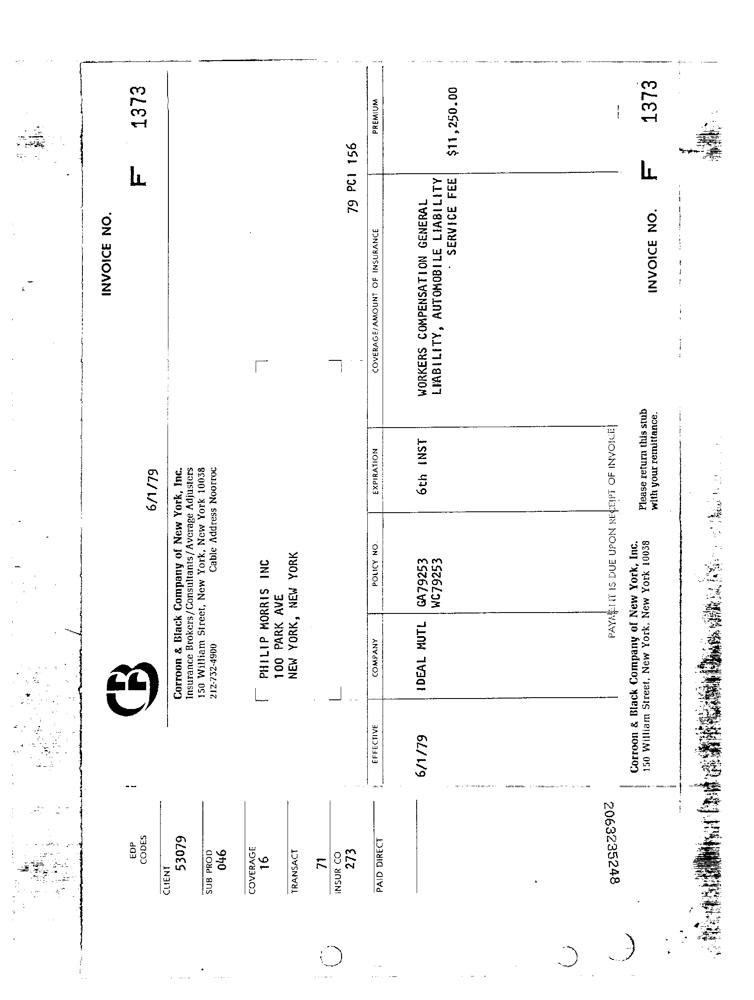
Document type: Invoice